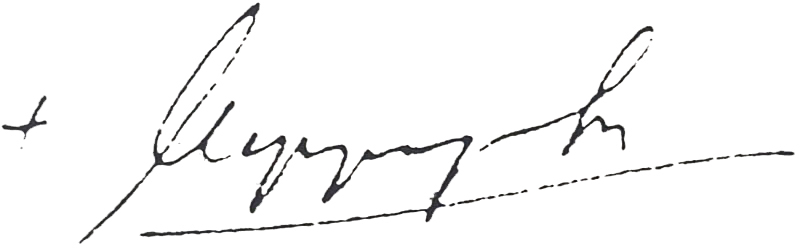
Signature of: alexander djajasiswaja